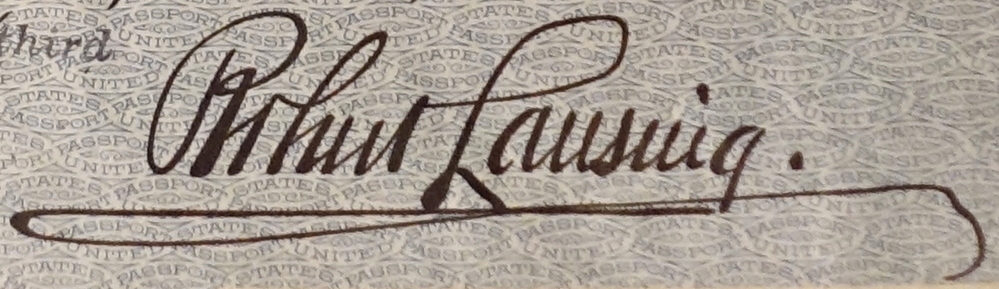
Signature of: robert lansing